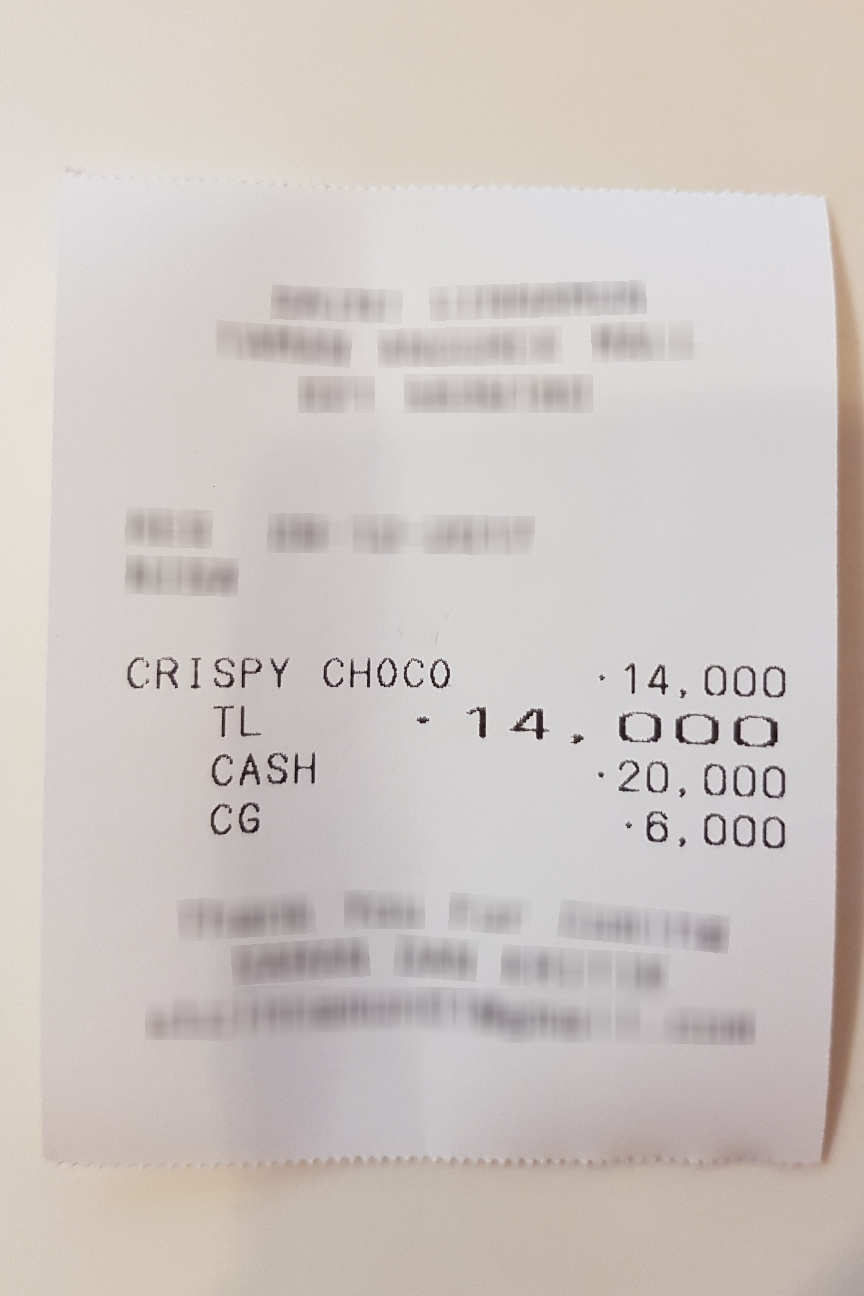
Receipt information:
total: 14,000
line_items: item_name: CRISPY CHOCO
item_value: 14,000
item_quantity: 1